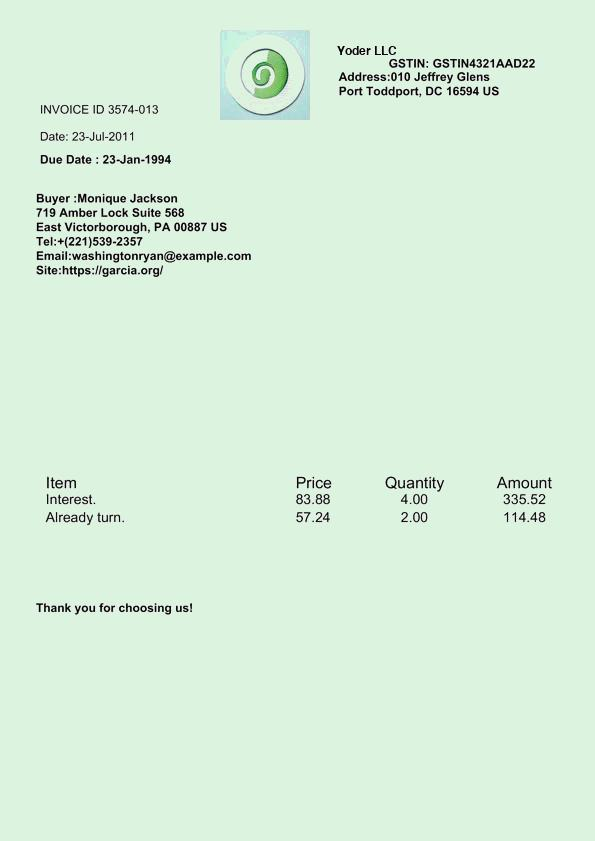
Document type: Invoice